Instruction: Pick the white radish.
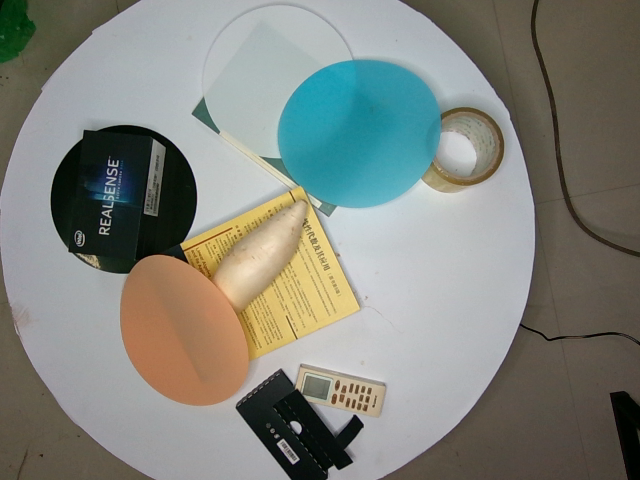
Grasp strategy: vertical